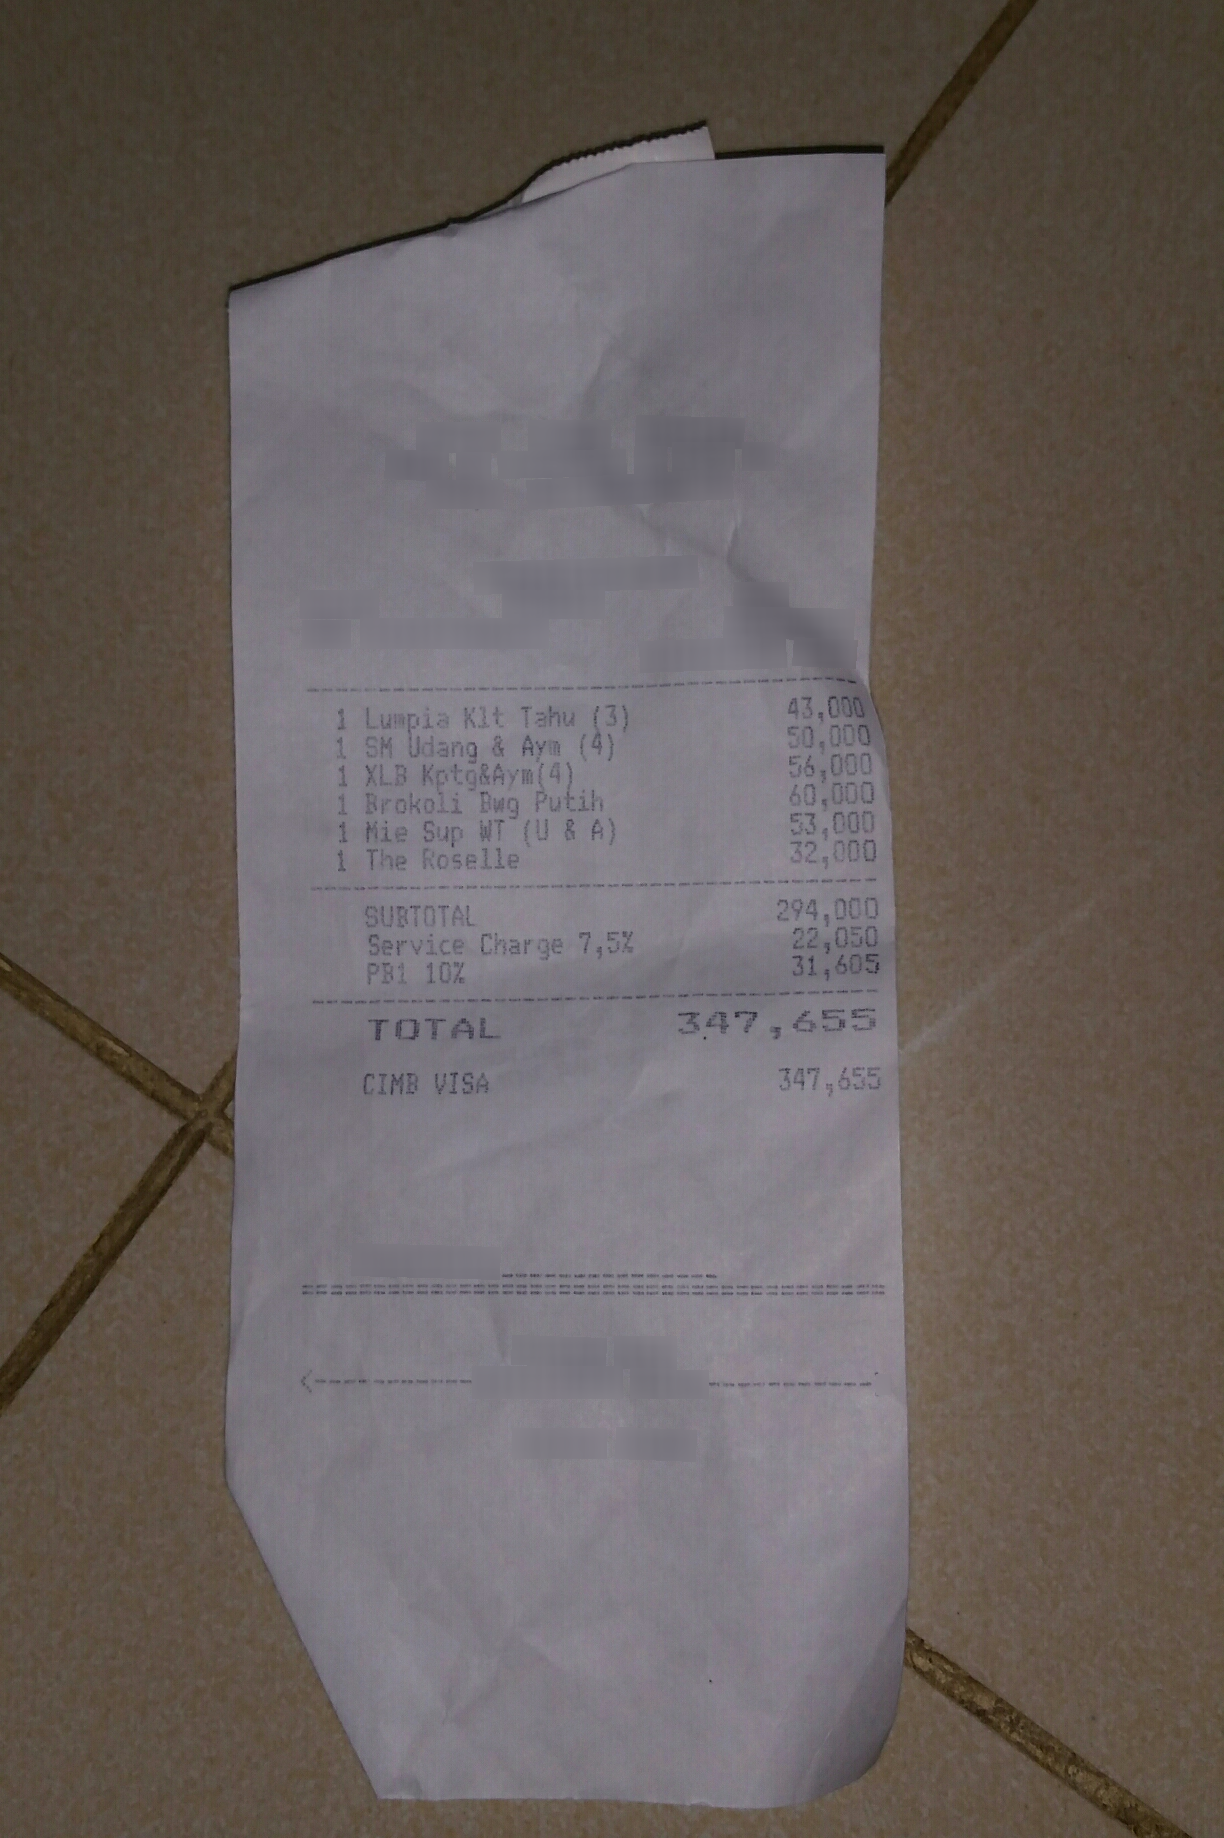
Number of items: 6
Subtotal: 294,000
Service charge: 22,050
Tax: 31,605
Total: 347,655
OCR text regions:
text: 1
text: Lumpia
text: Klt
text: Tahu
text: (3)
text: 43,000
text: 1
text: SM
text: Udang
text: &
text: Aym
text: (4)
text: 50,000
text: 1
text: XLB
text: Kptg&Aym(4)
text: 56,000
text: 1
text: Brokoli
text: Bwg
text: Putih
text: 60,000
text: 1
text: Mie
text: Sup
text: WT
text: (U
text: &
text: A)
text: 53,000
text: 1
text: The
text: Roselle
text: 32,000
text: SUBTOTAL
text: 294,000
text: Service
text: Charge
text: 7,5%
text: 22,050
text: PB1
text: 10%
text: 31,605
text: TOTAL
text: 347,655
text: CIMB
text: VISA
text: 347,655